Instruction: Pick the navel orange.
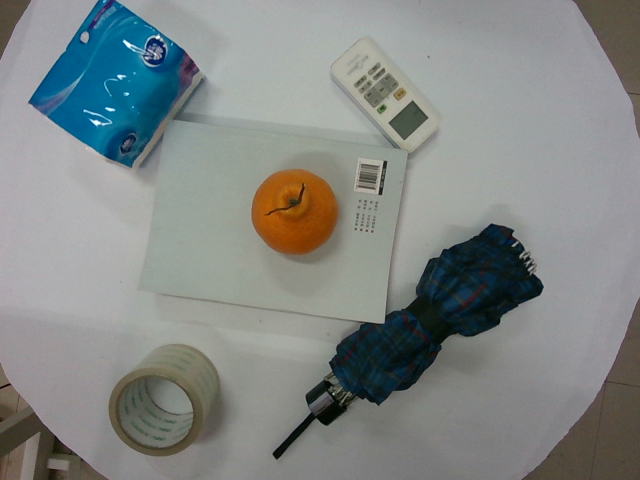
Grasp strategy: vertical